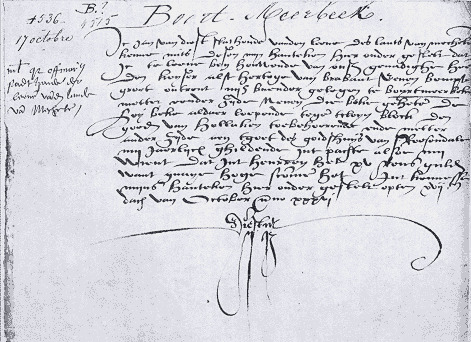
Signature of: jan van den berghe